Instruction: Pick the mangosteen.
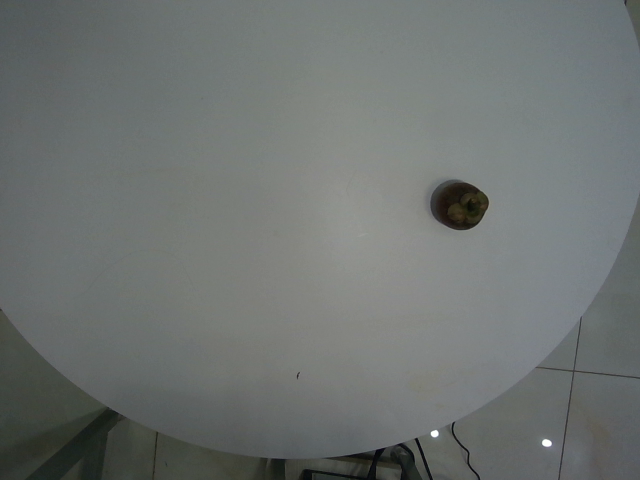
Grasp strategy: vertical